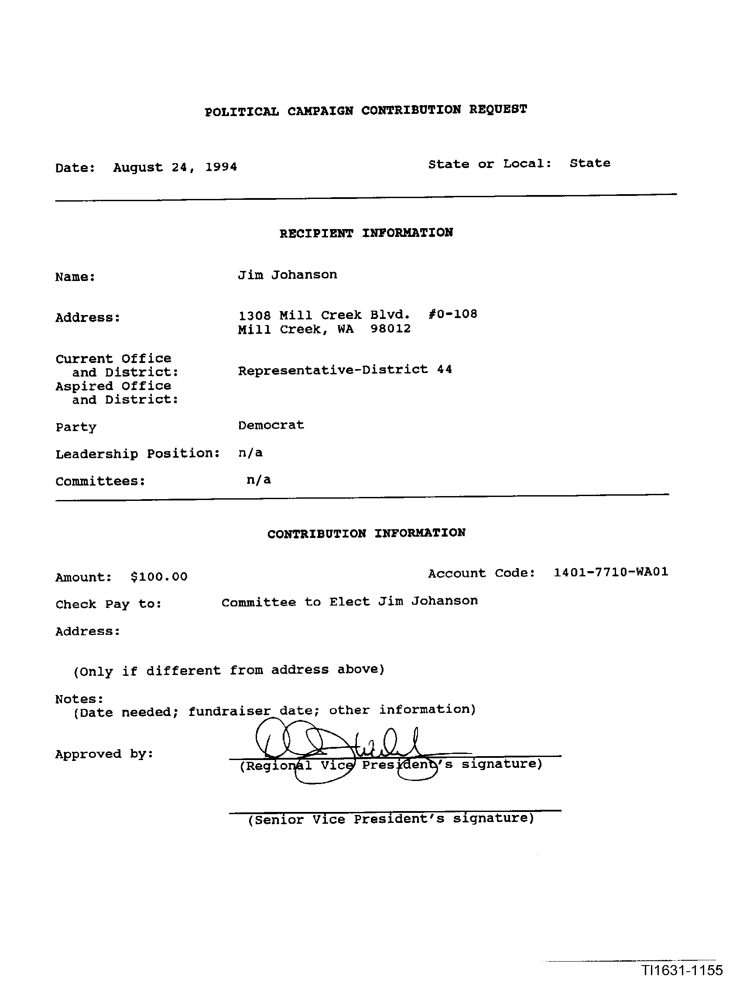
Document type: Invoice